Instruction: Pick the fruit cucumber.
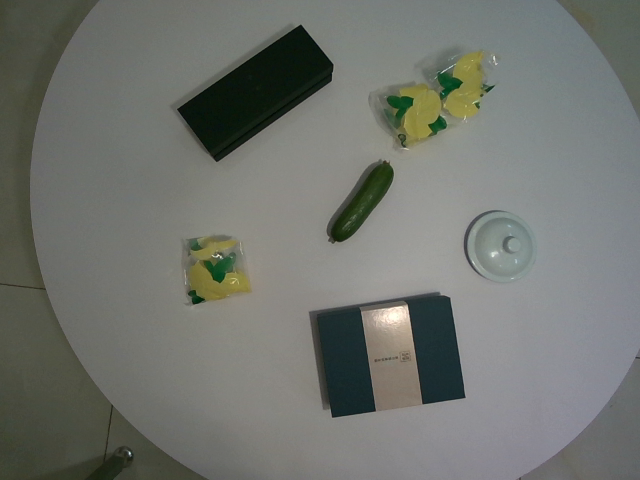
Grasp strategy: vertical